Question: Which state is mentioned in the document?
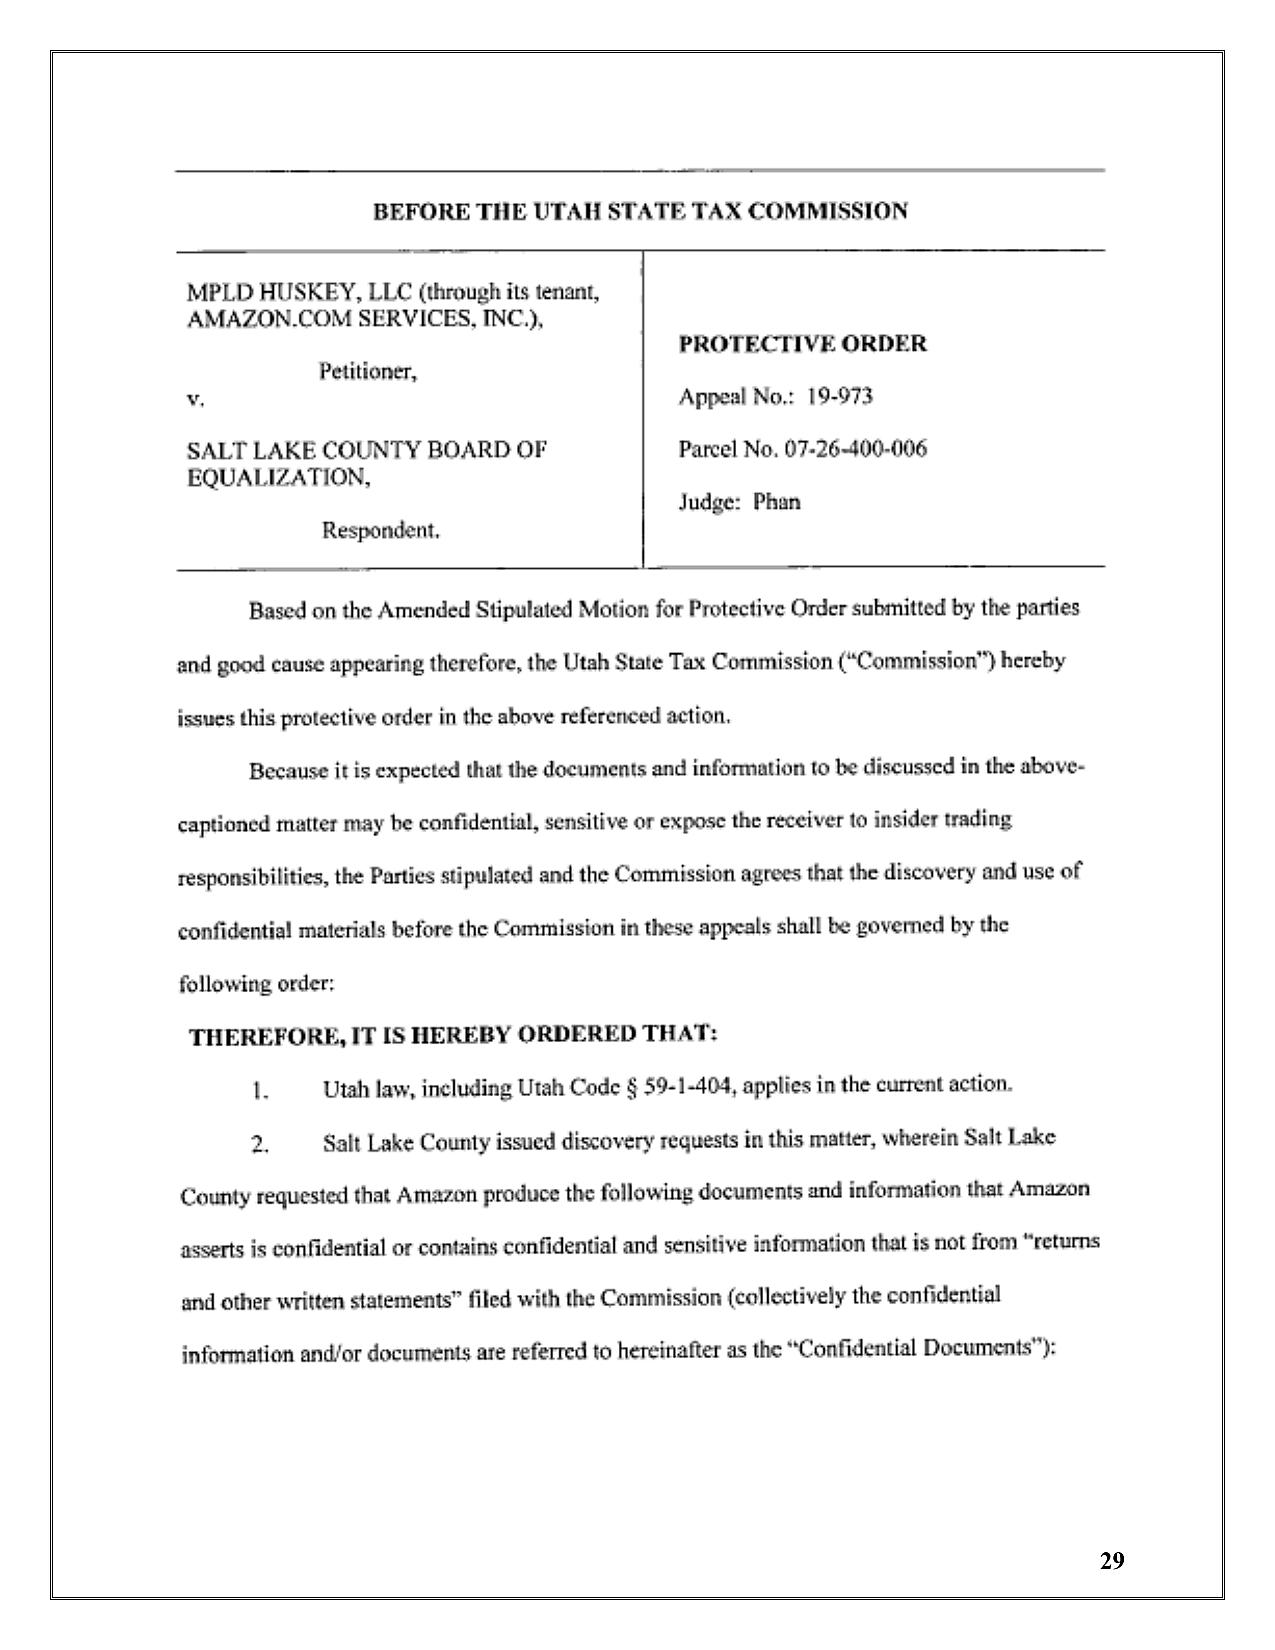
Answer: "Utah"